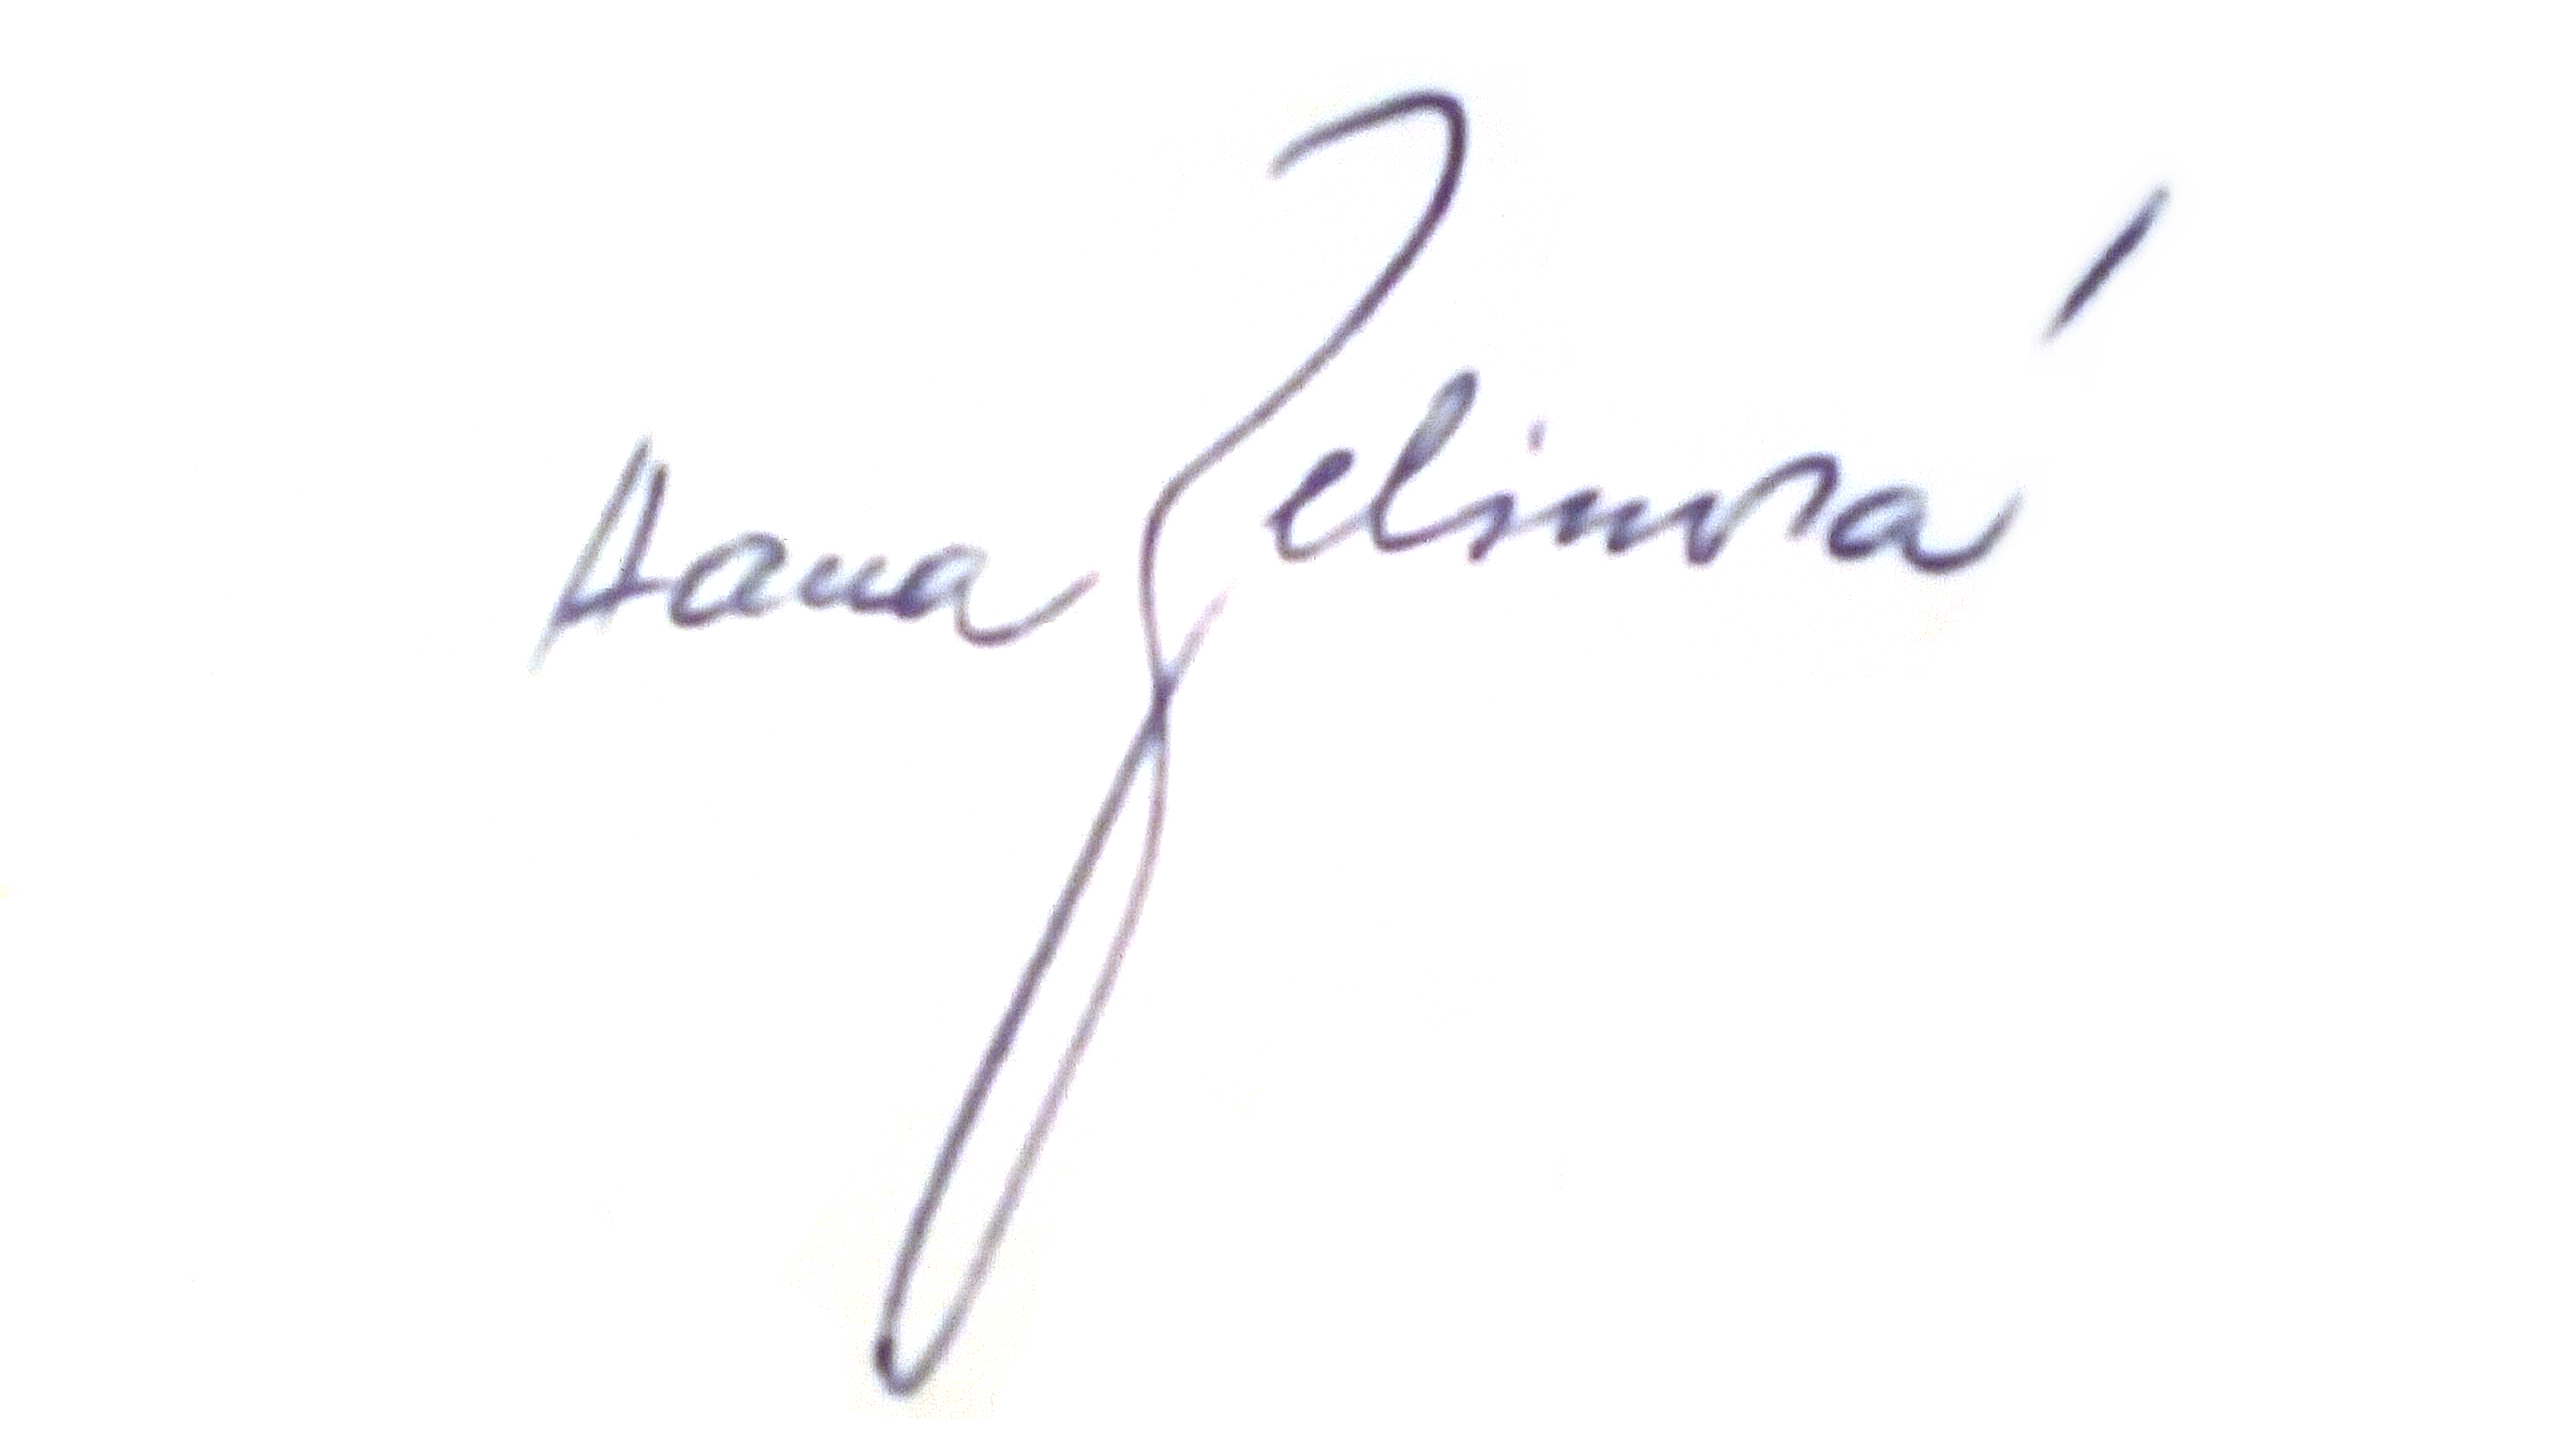
Signature of: hana zelinová